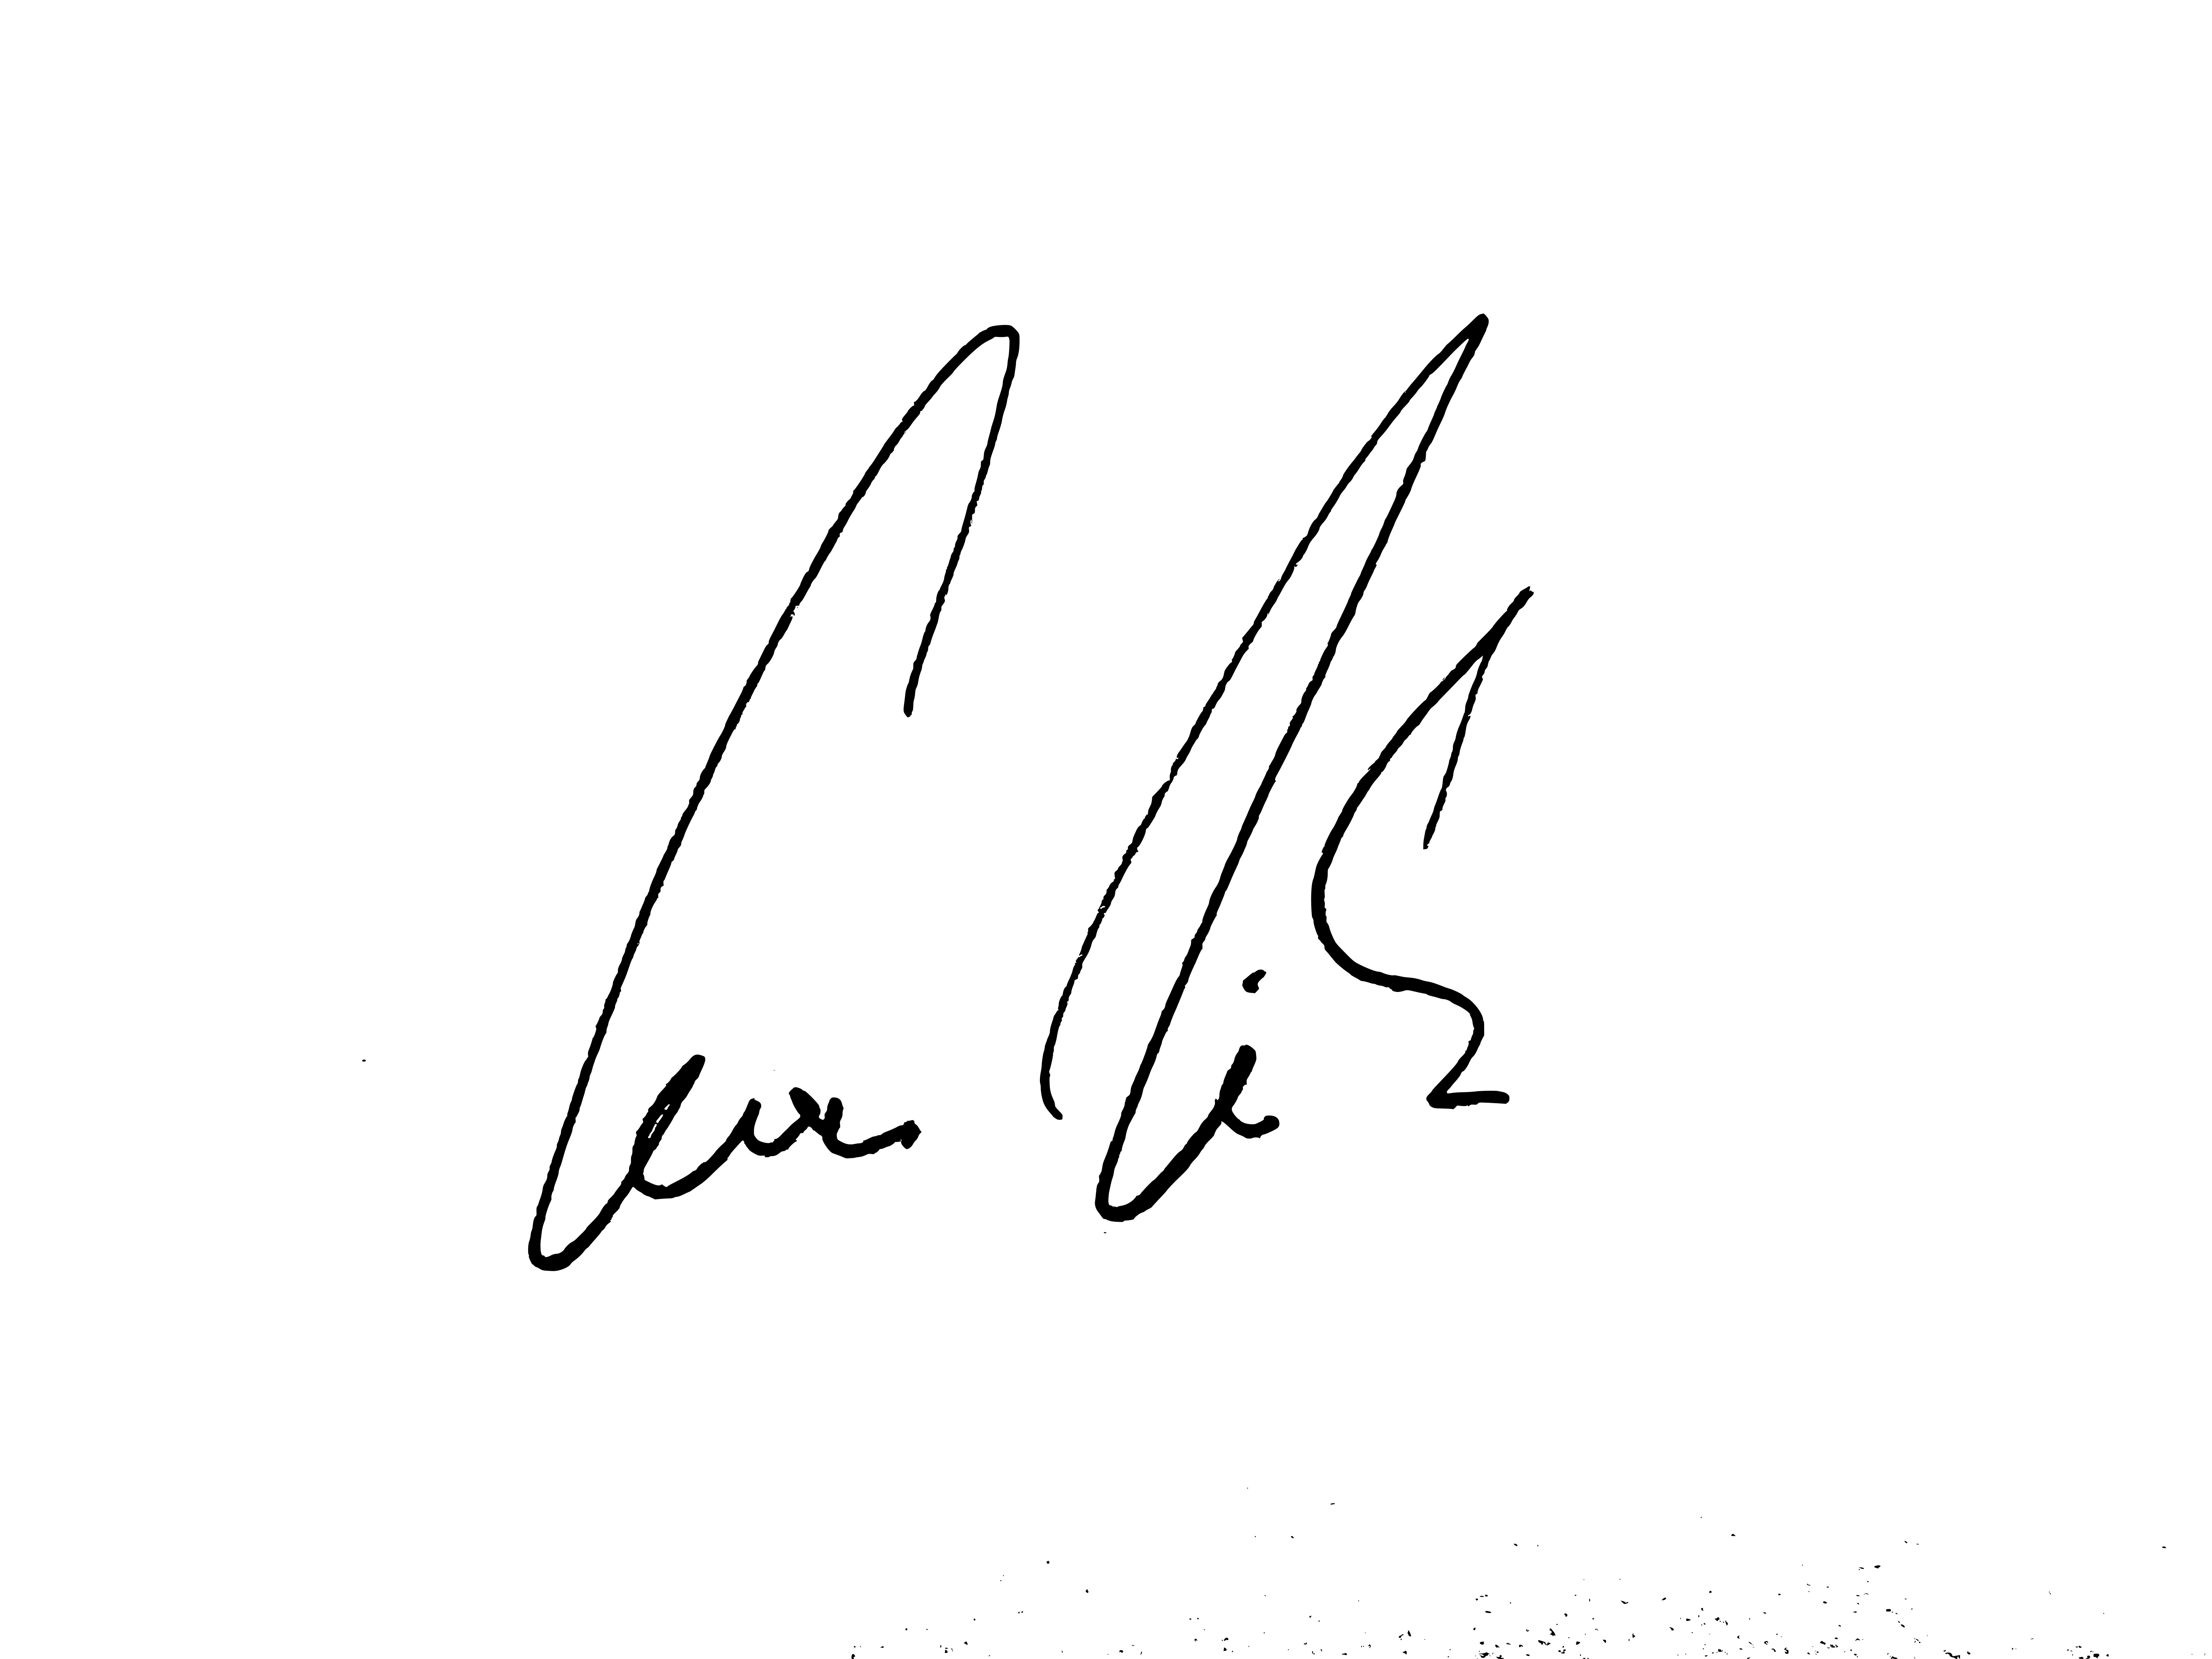
Signature of: eva vik